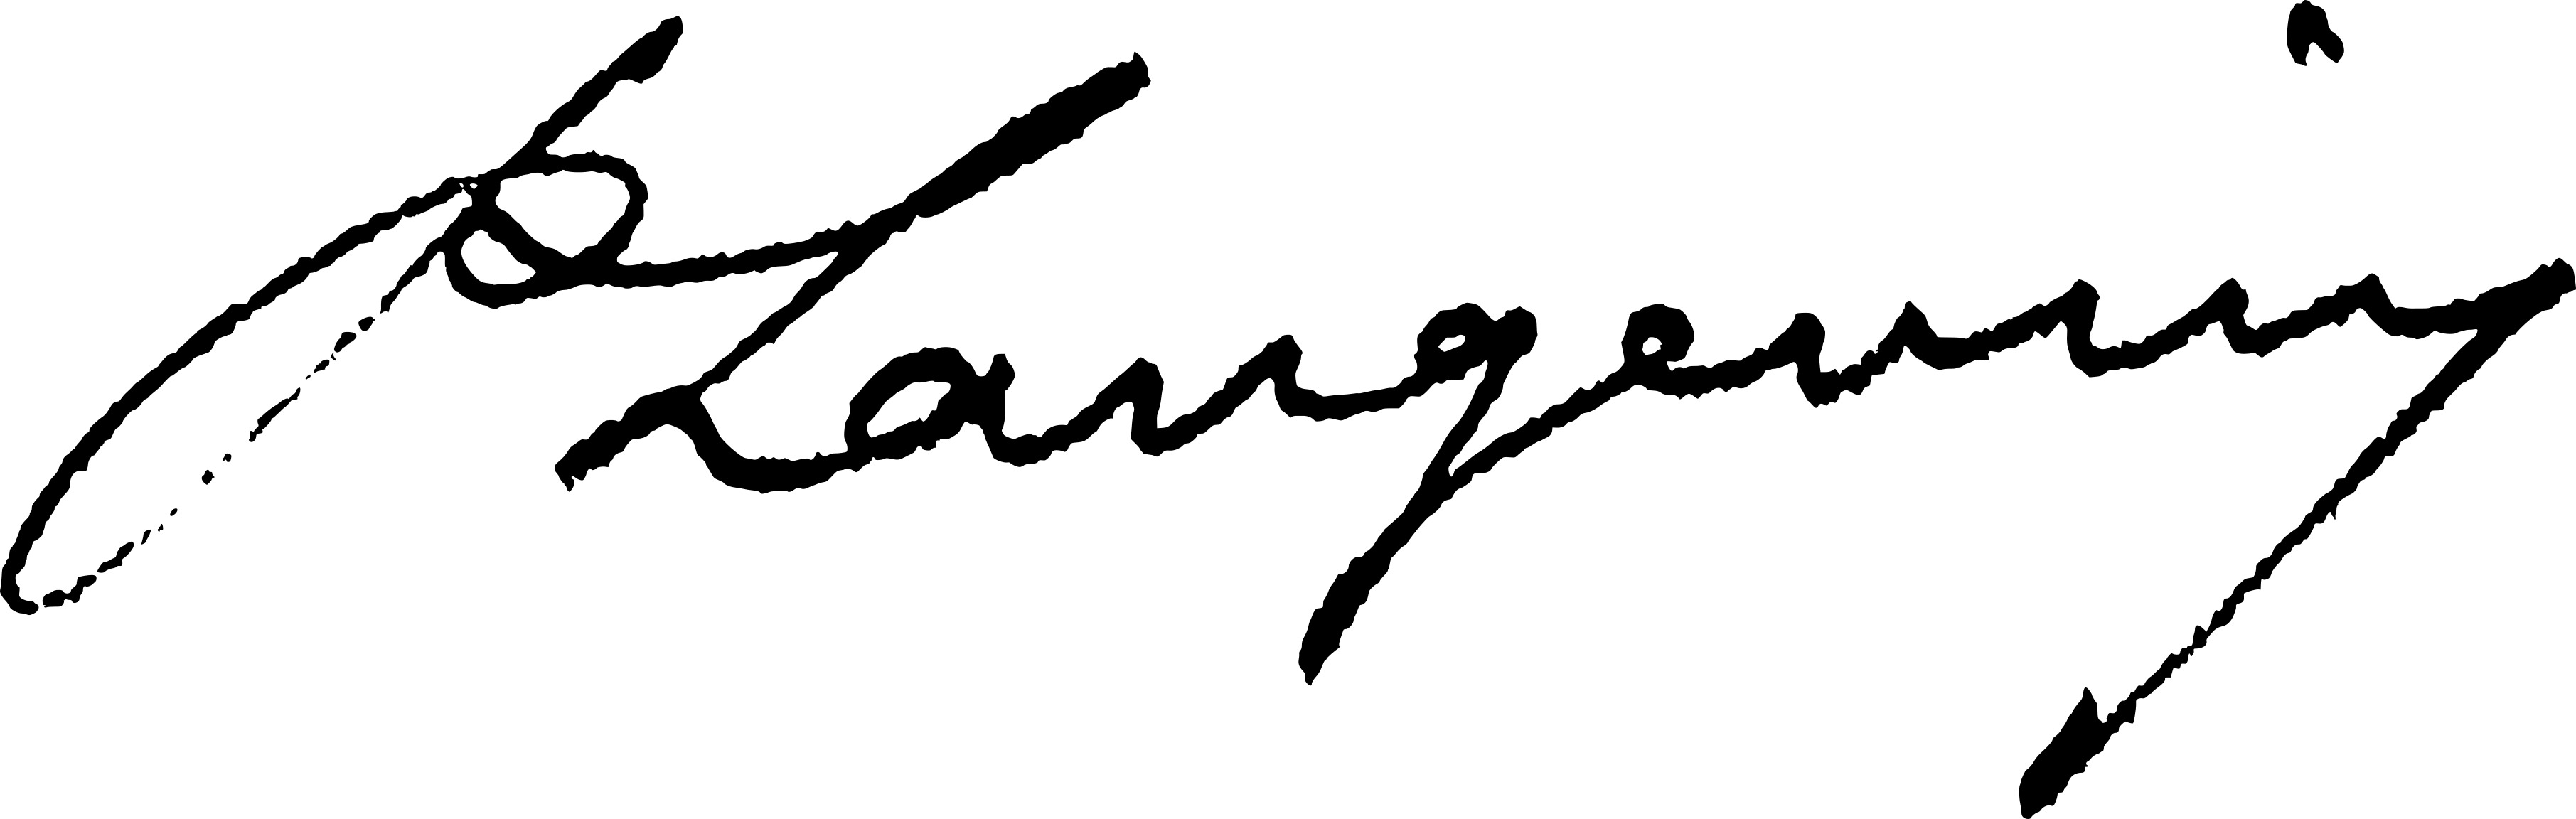
Signature of: paul langevin